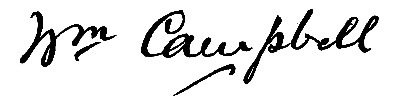
Signature of: william campbell